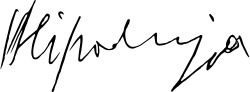
Signature of: ali podrimja